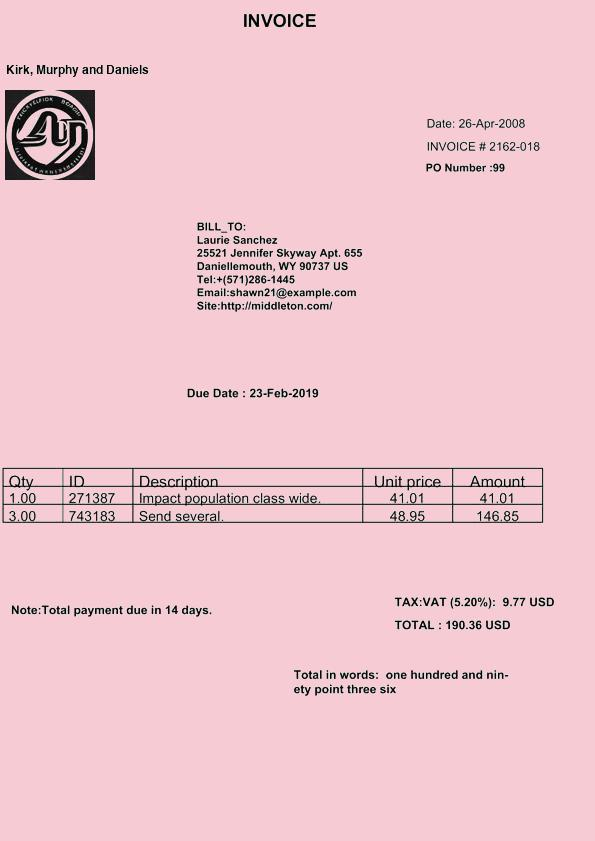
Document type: Invoice